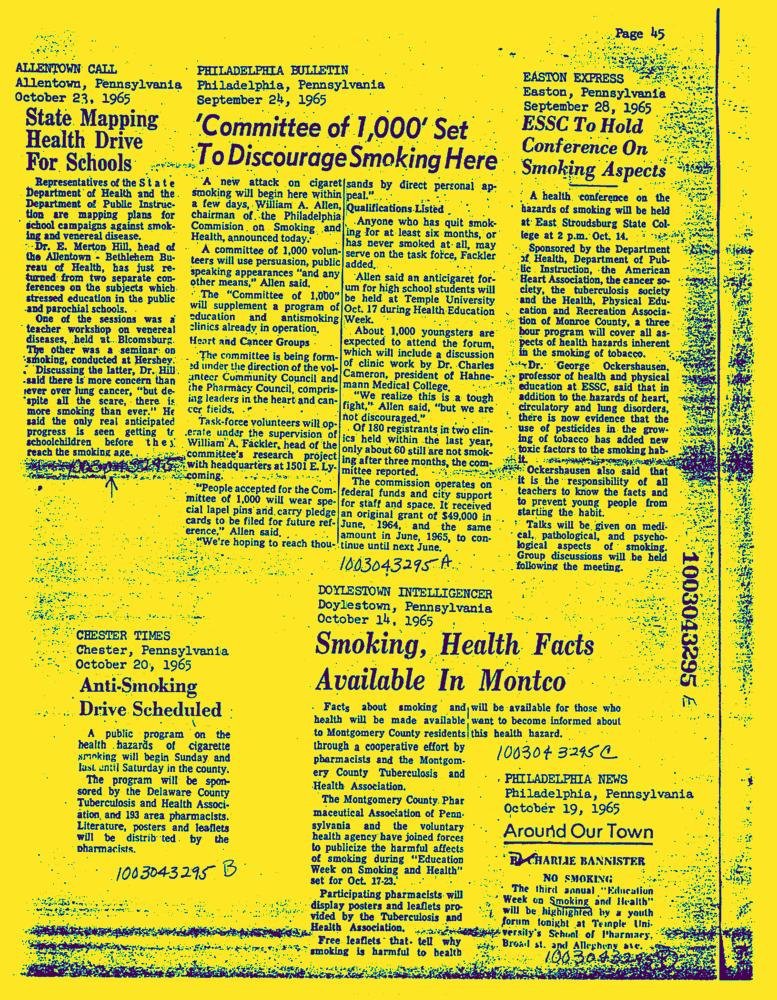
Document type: News-Article